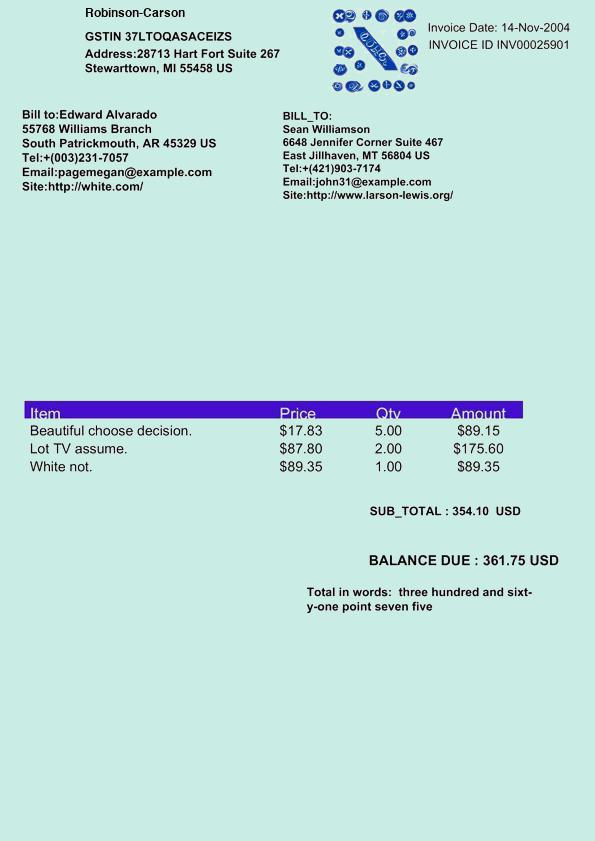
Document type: Invoice